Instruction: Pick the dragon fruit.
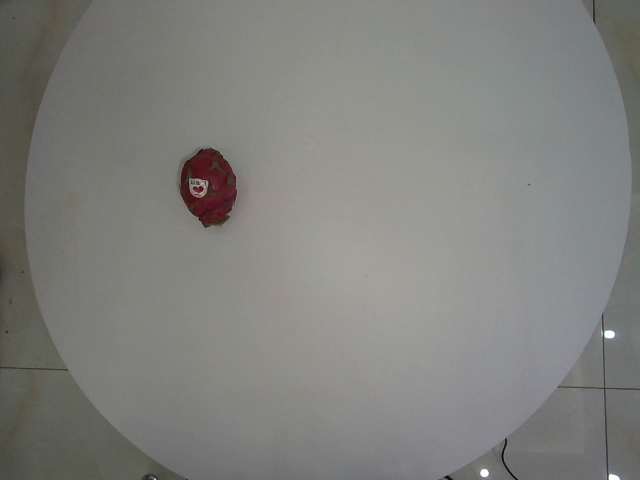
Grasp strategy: vertical